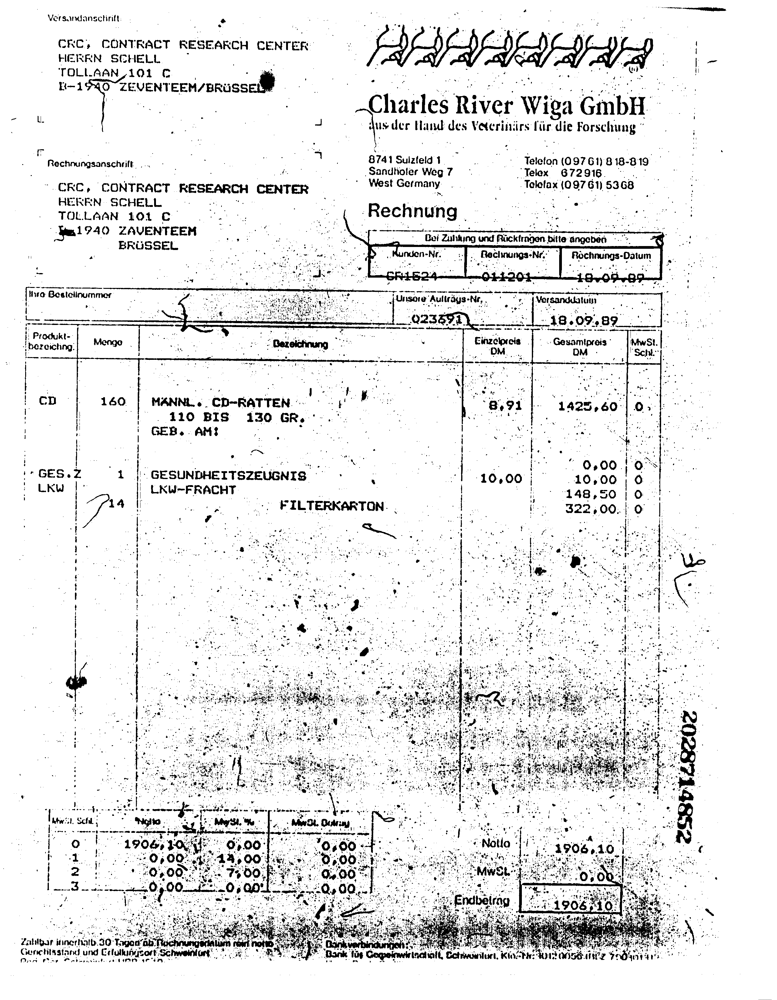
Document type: Invoice